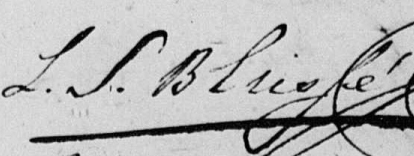
Signature of: louise sophie blussé